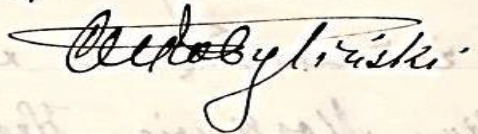
Signature of: michał kobyliński